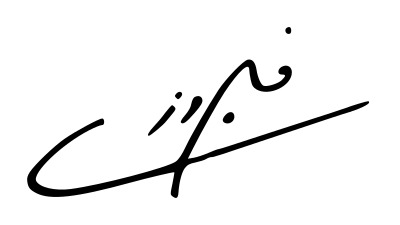
Signature of: fairuz